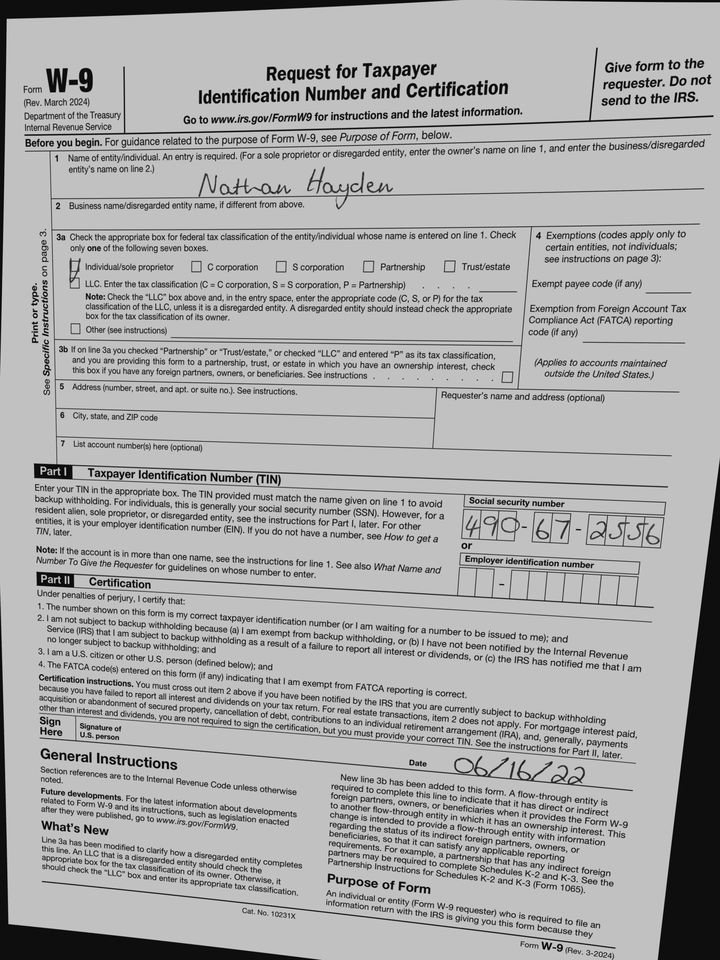
cbx: yes
ssn: 490672556
enm: Nathan Hayden
sdt: 06/16/22